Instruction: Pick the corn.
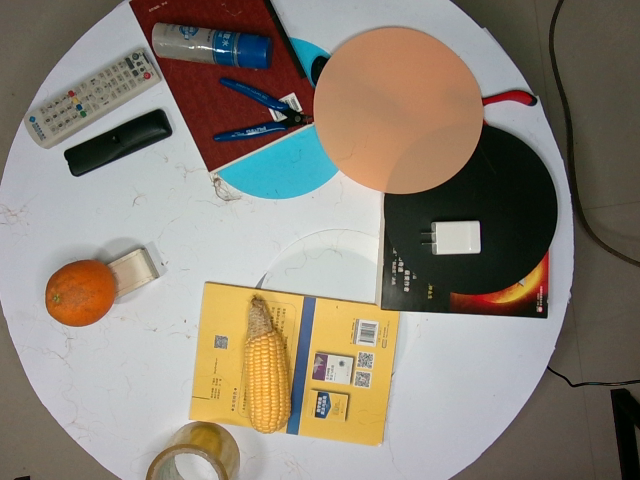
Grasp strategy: vertical